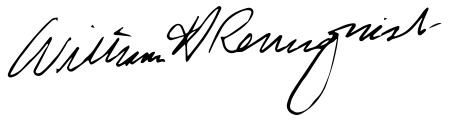
Signature of: william rehnquist